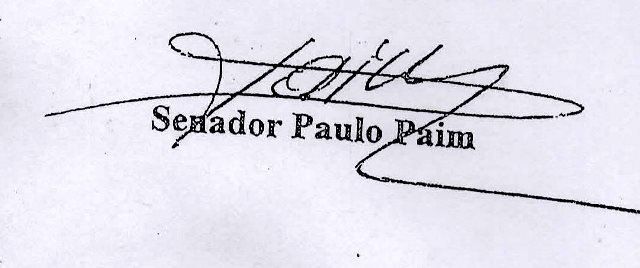
Signature of: paulo paim